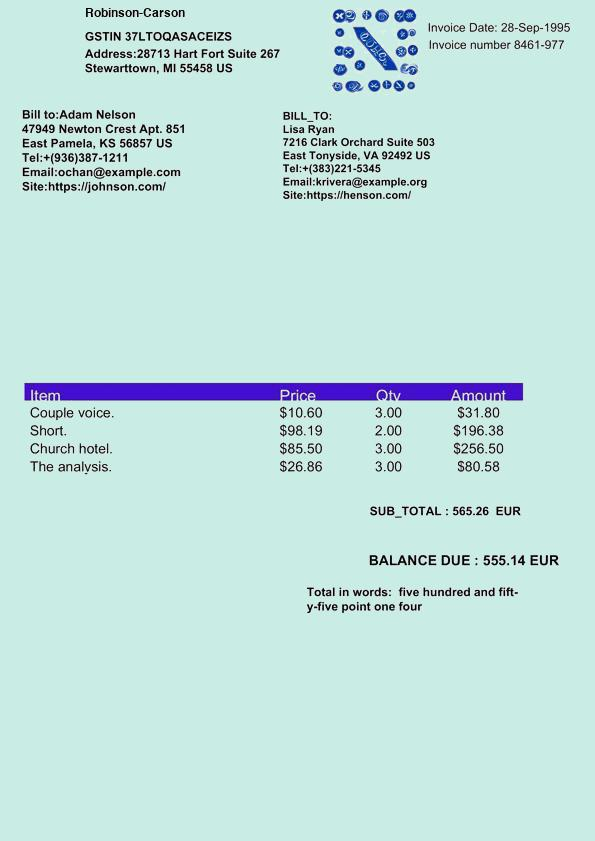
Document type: Invoice